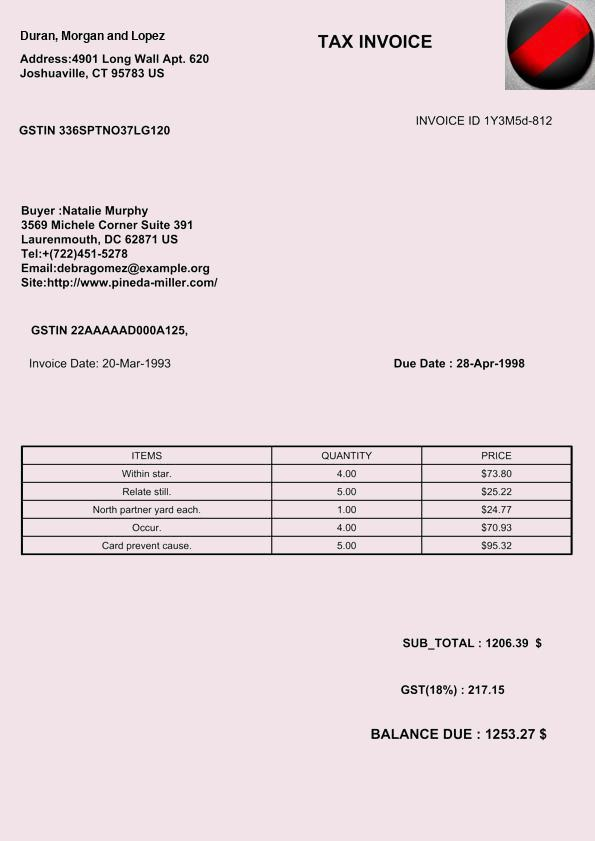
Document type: Invoice